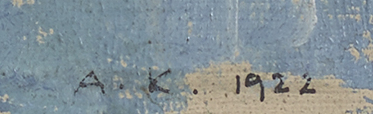
Signature of: q325050